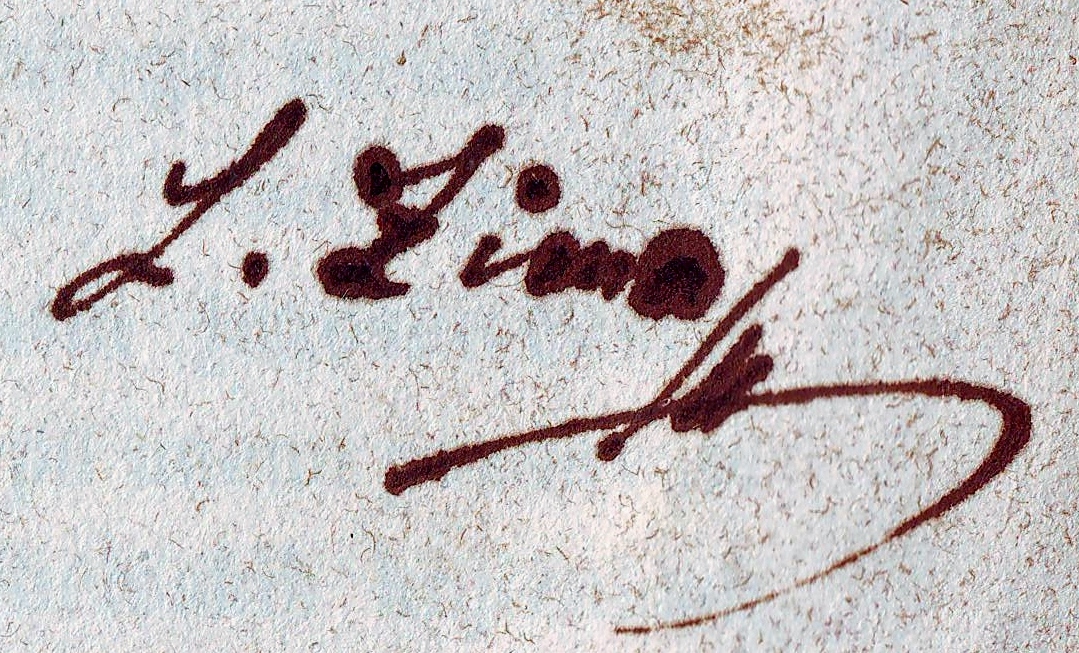
Signature of: luka zima